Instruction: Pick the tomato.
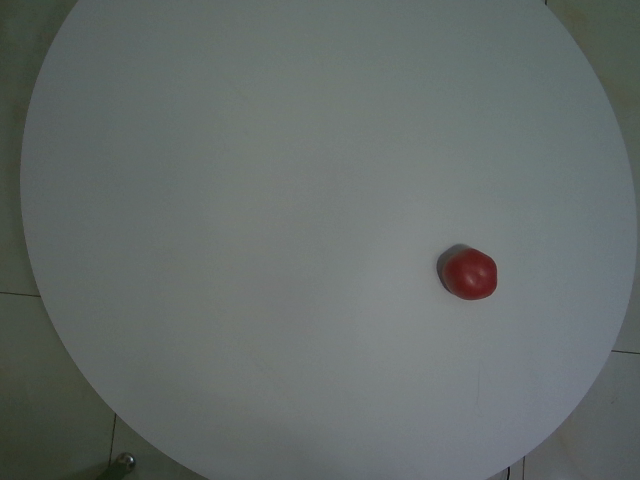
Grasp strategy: vertical